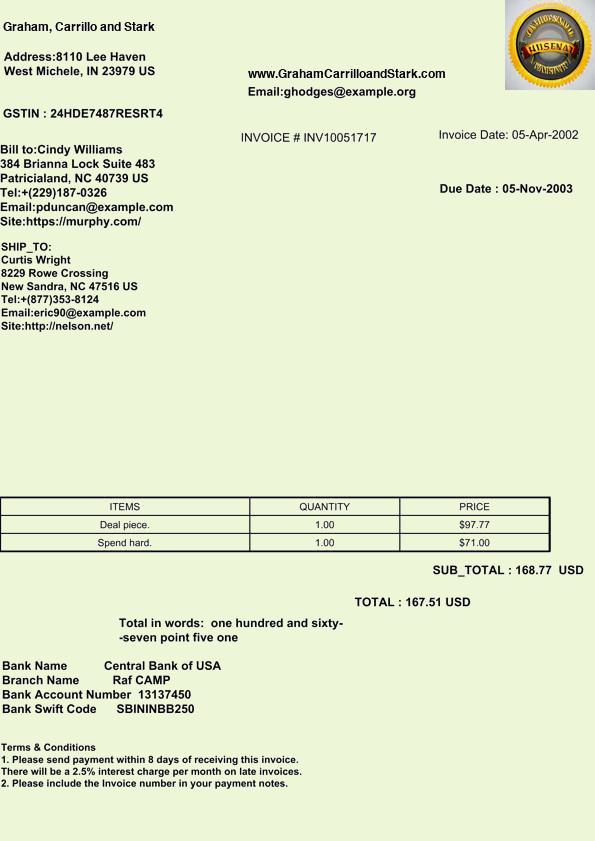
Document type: Invoice